Question: What is the estimated tax bill amount according to the document?
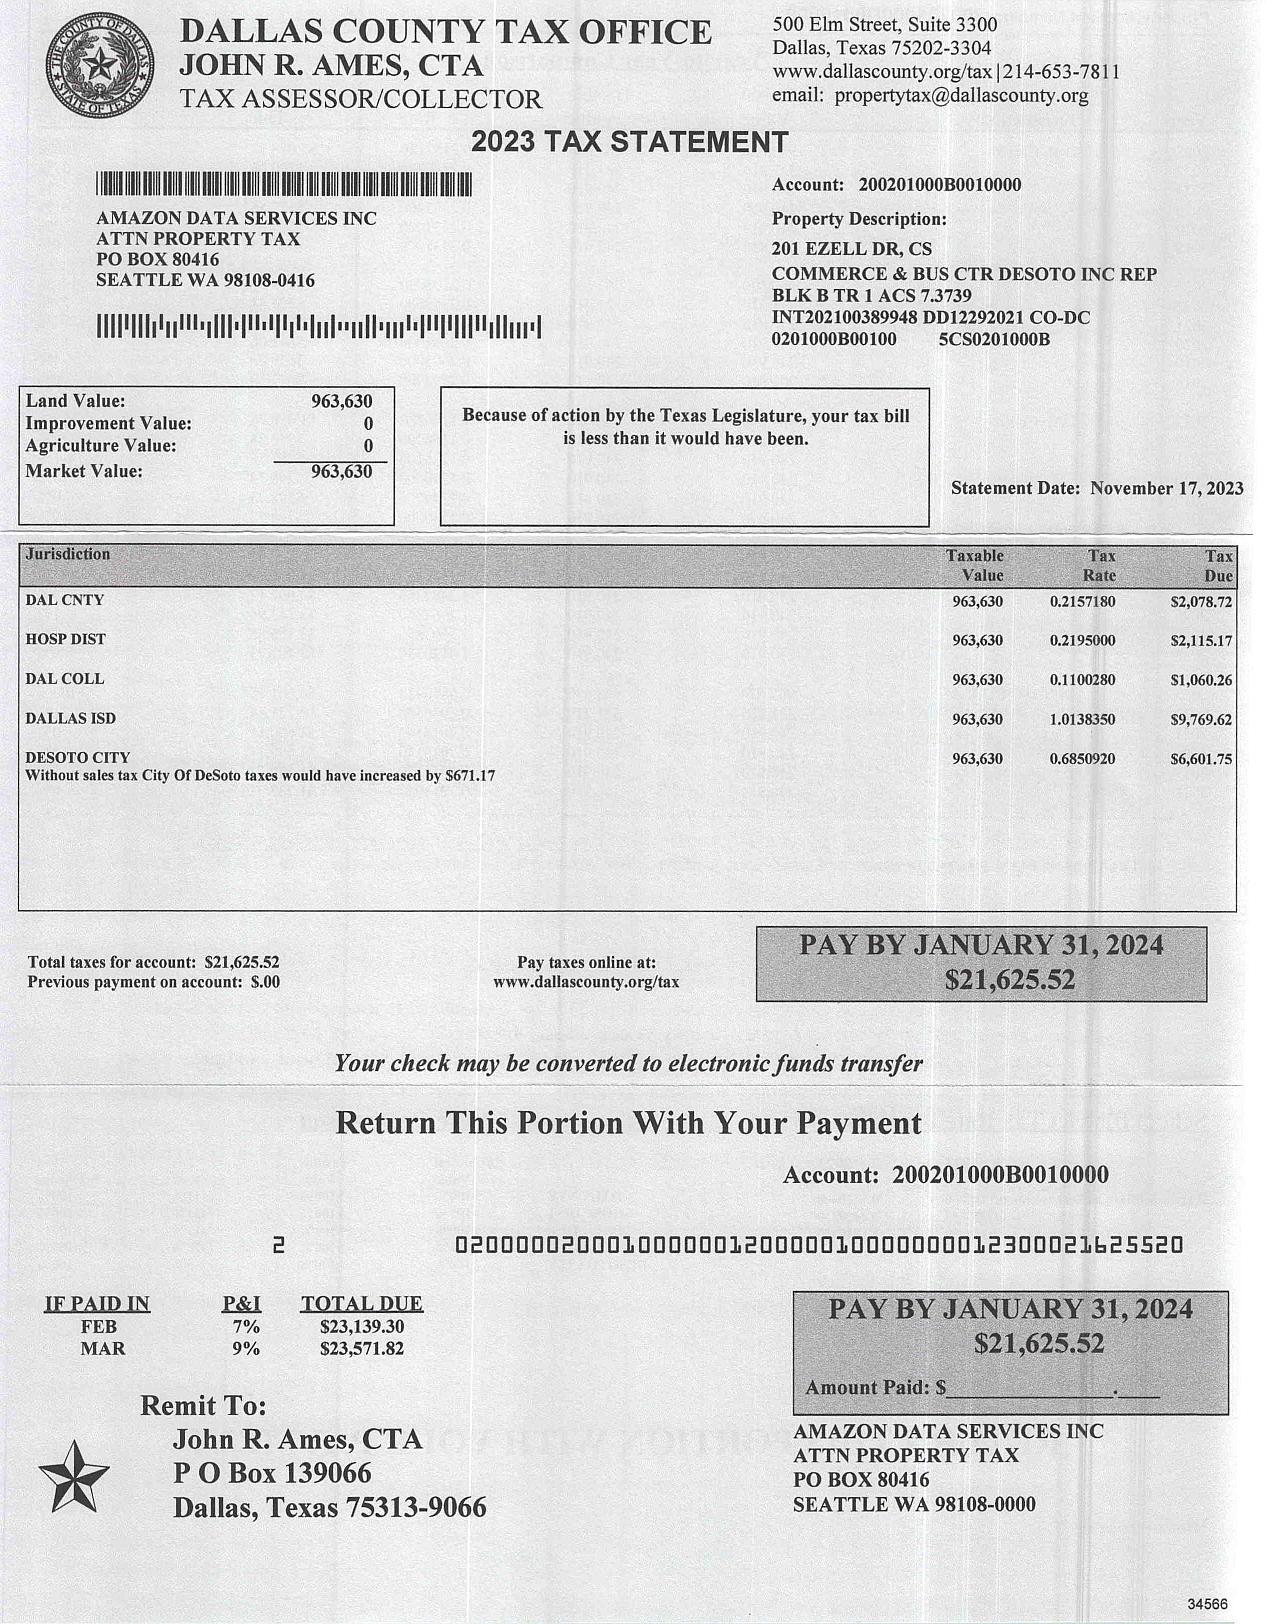
Answer: "$21,625.52 "